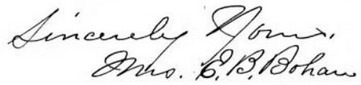
Signature of: elizabeth baker bohan